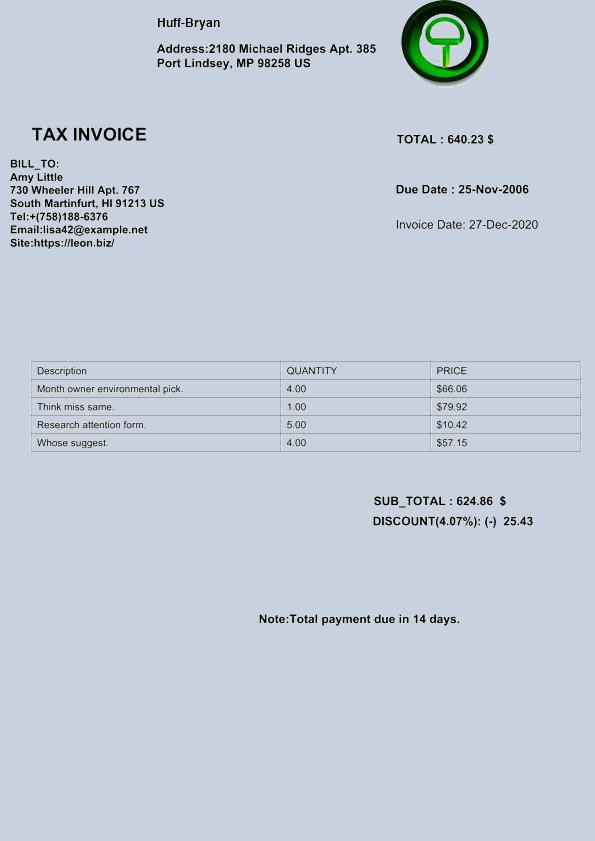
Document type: Invoice